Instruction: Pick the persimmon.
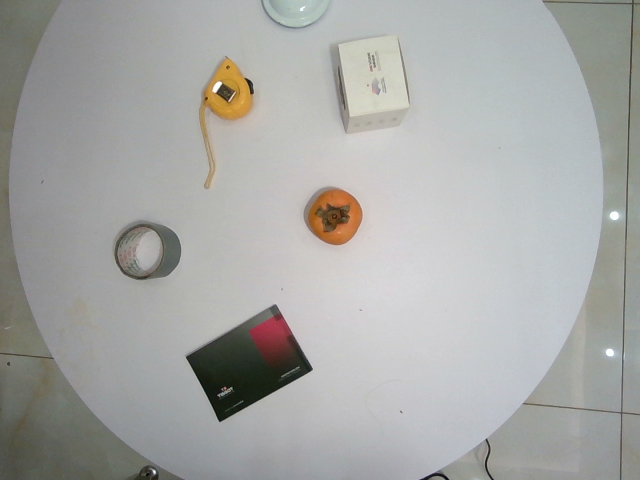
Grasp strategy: vertical